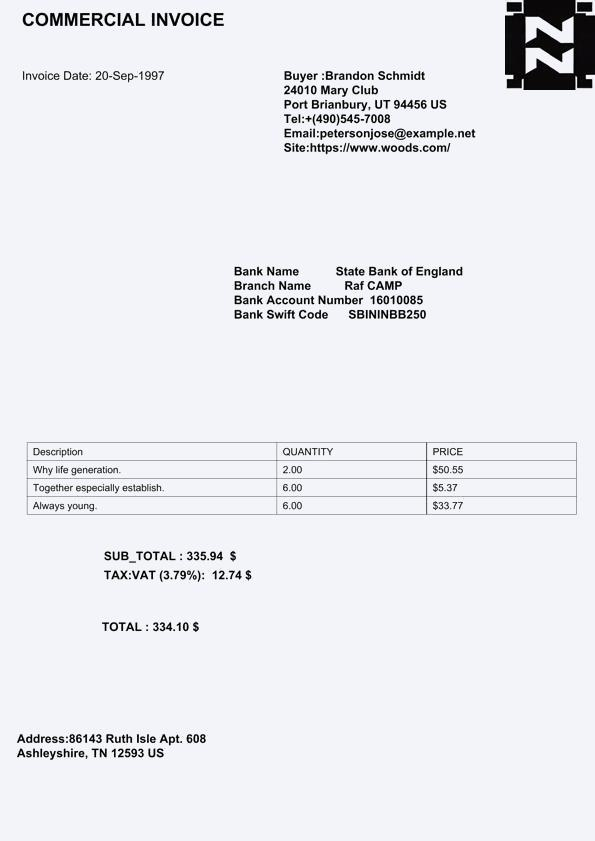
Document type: Invoice